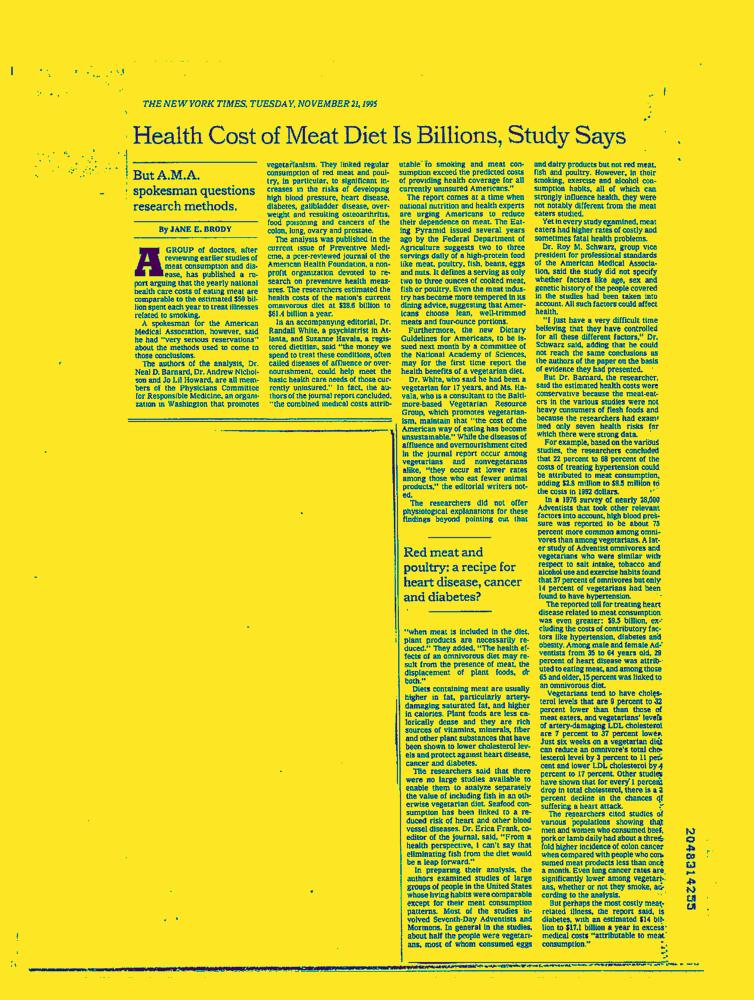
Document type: News-Article